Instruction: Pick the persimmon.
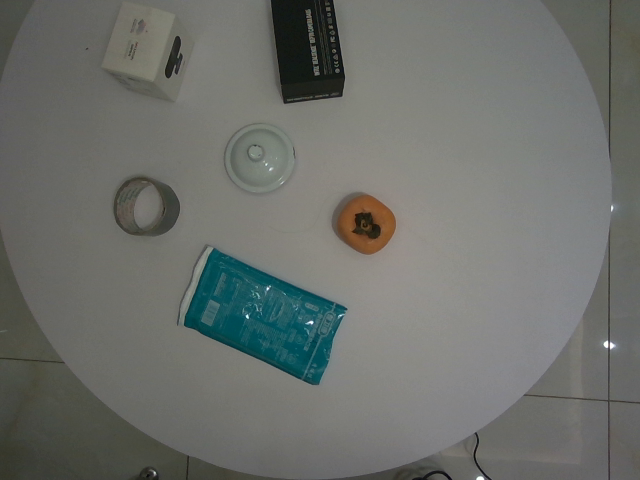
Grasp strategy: vertical